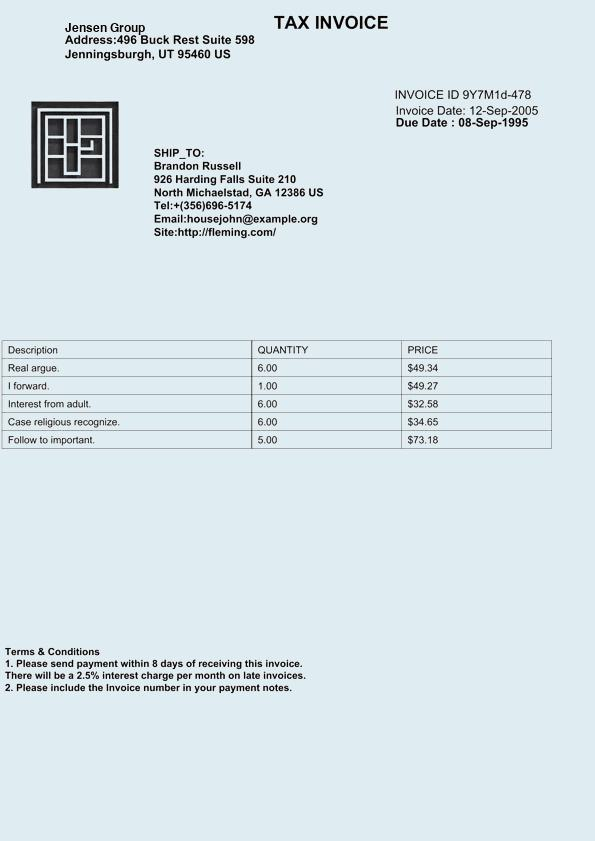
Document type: Invoice